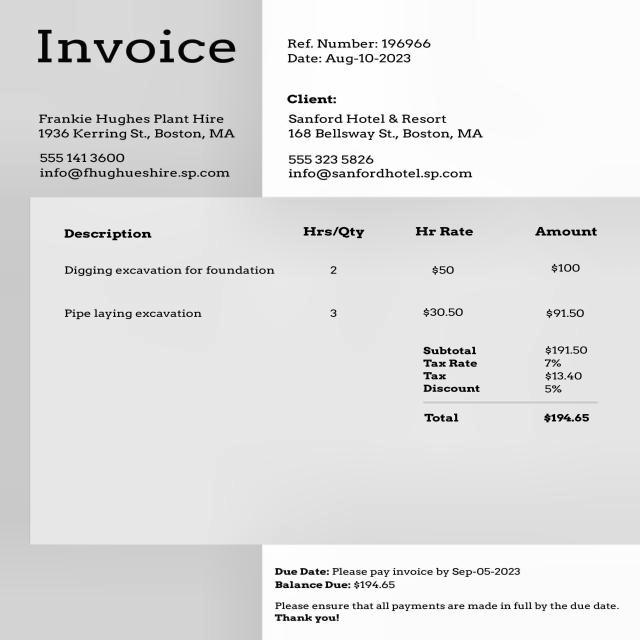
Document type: Invoice